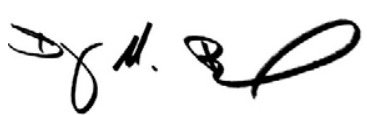
Signature of: diego bernal